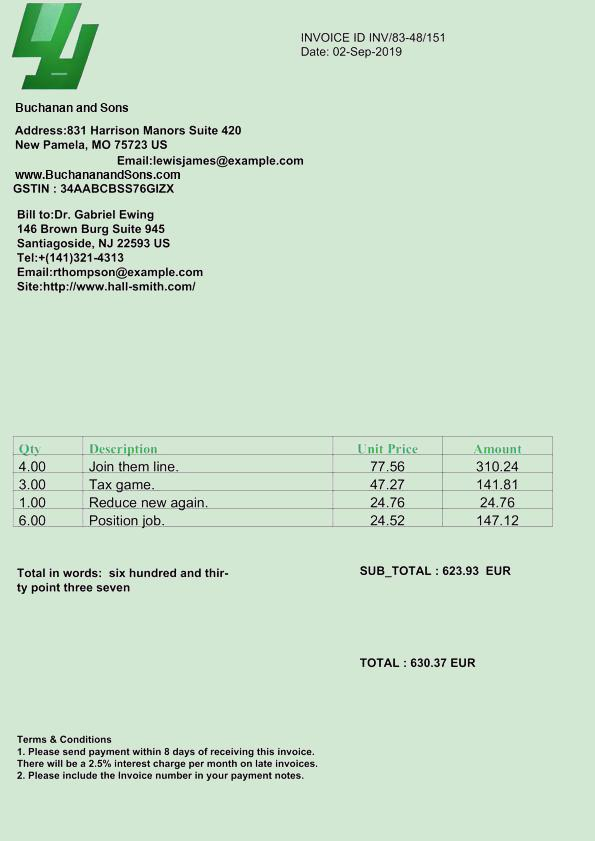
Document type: Invoice